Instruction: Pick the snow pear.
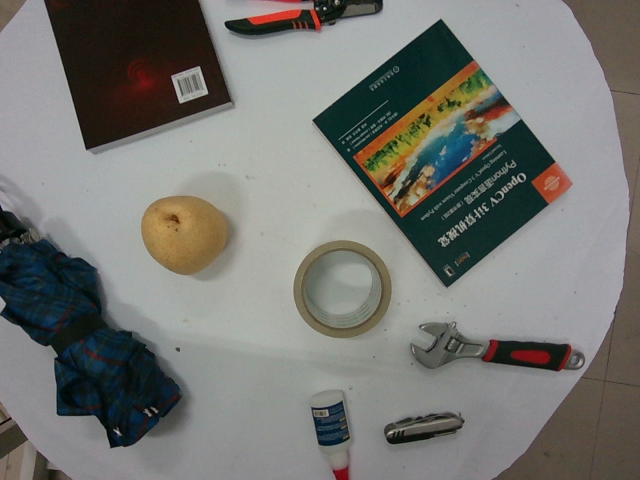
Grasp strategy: vertical